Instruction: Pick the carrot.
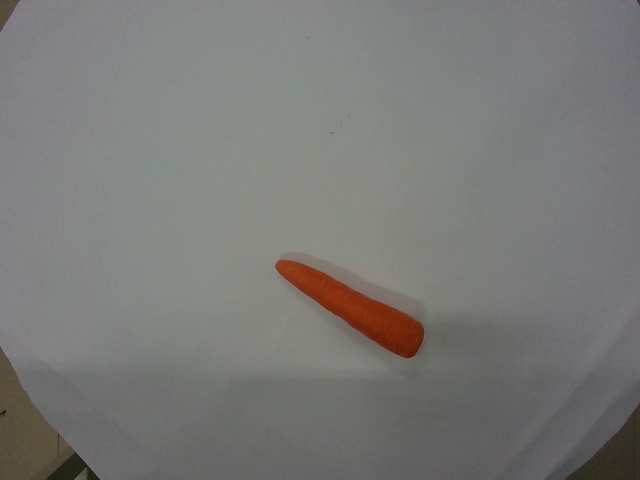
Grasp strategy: vertical